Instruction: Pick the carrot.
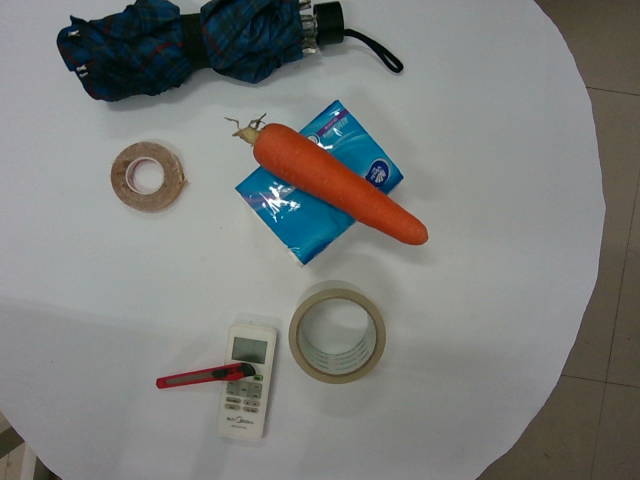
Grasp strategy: vertical